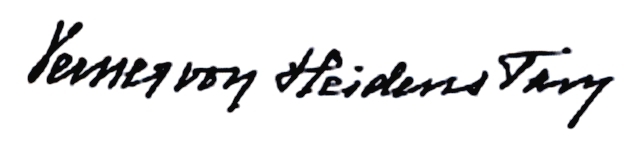
Signature of: verner von heidenstam